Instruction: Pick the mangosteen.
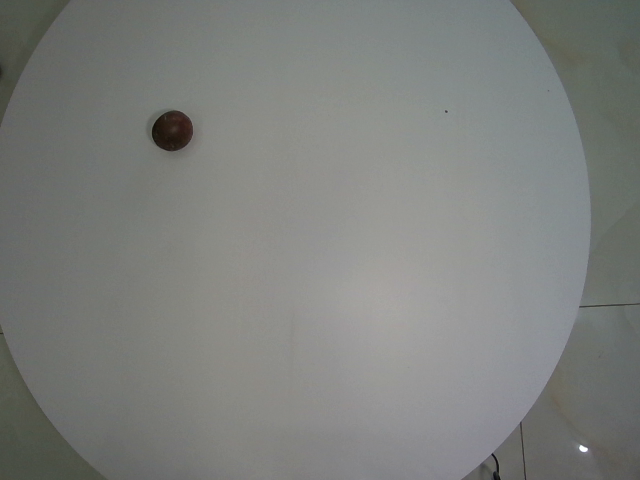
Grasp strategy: vertical